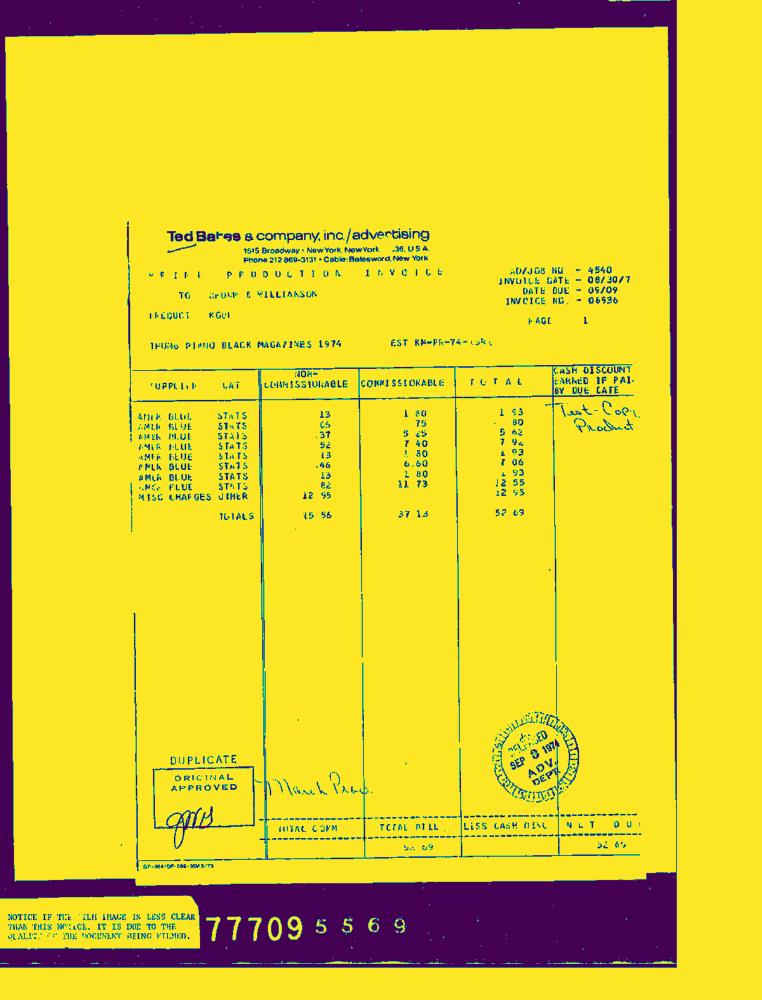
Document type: Invoice-Doc